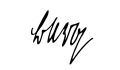
Signature of: max berg